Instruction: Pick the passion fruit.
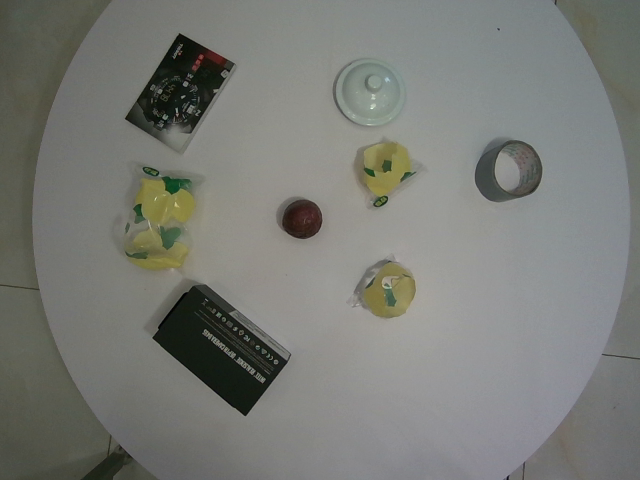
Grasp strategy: vertical